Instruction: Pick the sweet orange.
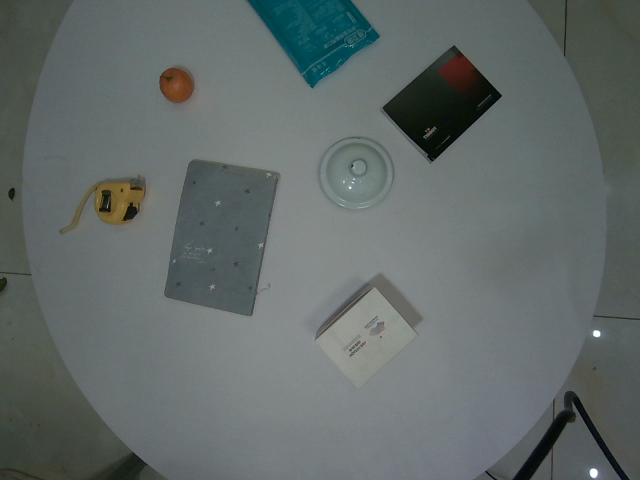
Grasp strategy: vertical